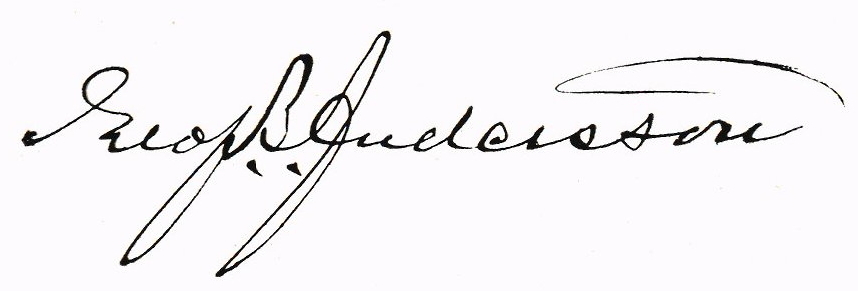
Signature of: elof andersson